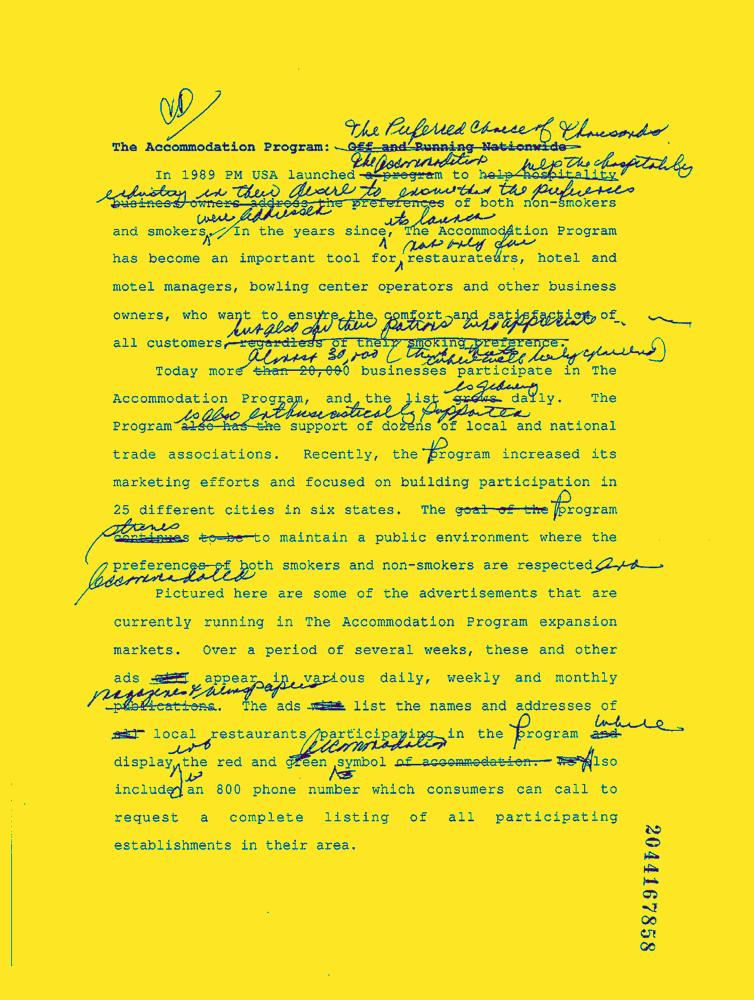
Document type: News-Article